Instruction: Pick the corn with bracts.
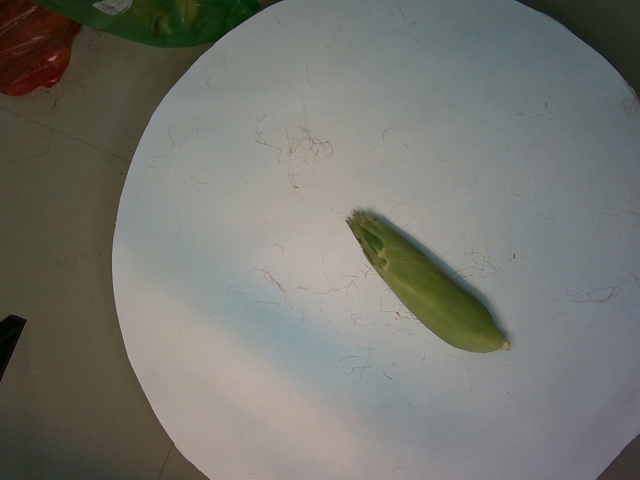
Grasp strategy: vertical